Question: What is the suspected problem?
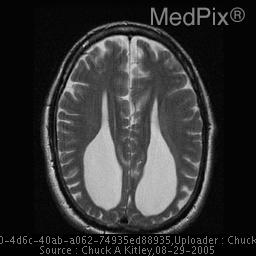
Answer: The findings suggest Sagittal T1, axial T2 and proton density-weighted images do not visualize the corpus callosum; and, there is associated colpocephaly.  There is absence of the cingulate gyrus and a radial pattern of sulci and gyri along the medial surface of the cerebral hemisphere.

Probst bundles are not well demonstrated on these images and would be best seen in  the coronal plane.

The lateral ventricles demonstrate their classic wide and straight appearance.

Of note, there is also a large incidental subarachnoid cyst in the occipital region posterior to the cerebellum.. T2-weighted MR image demonstrates colpocephaly and typical ventricular appearance in agenesis of corpus callosum.. The patient might have a history of This 60 year old man presents with a 4 month history of left side numbness, decreased sensation, and pain in the V2/V3 distribution of his face.  There is no prior history of any neurologic problem..